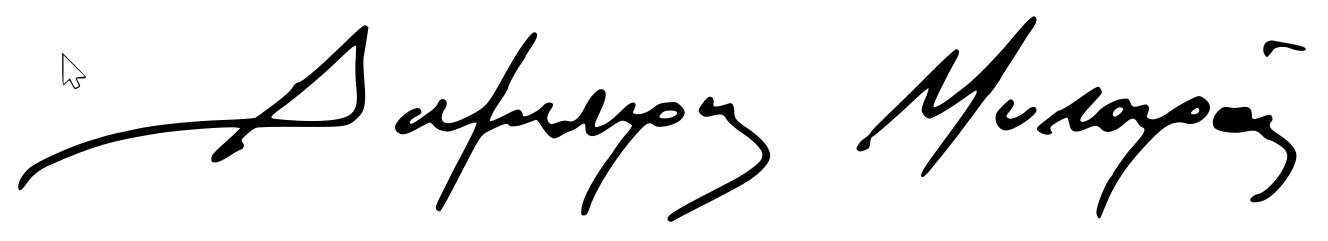
Signature of: dimitris mytaras